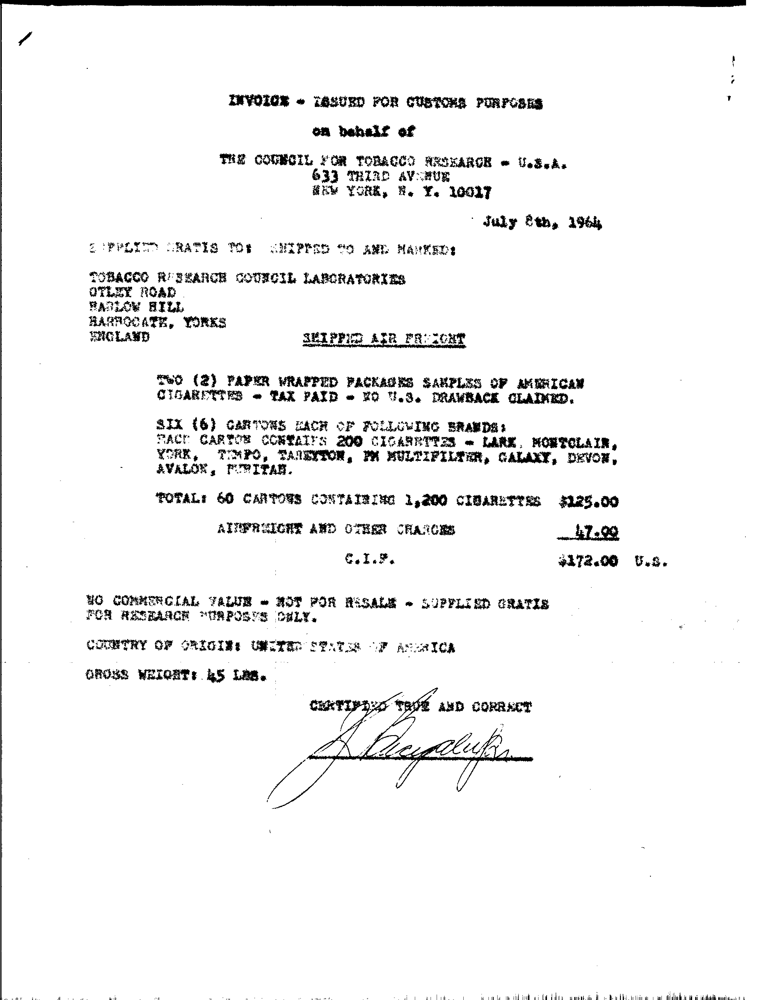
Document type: Invoice